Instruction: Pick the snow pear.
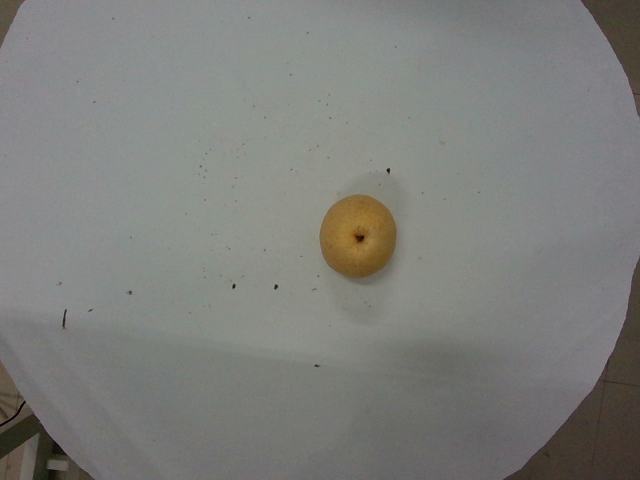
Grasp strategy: vertical